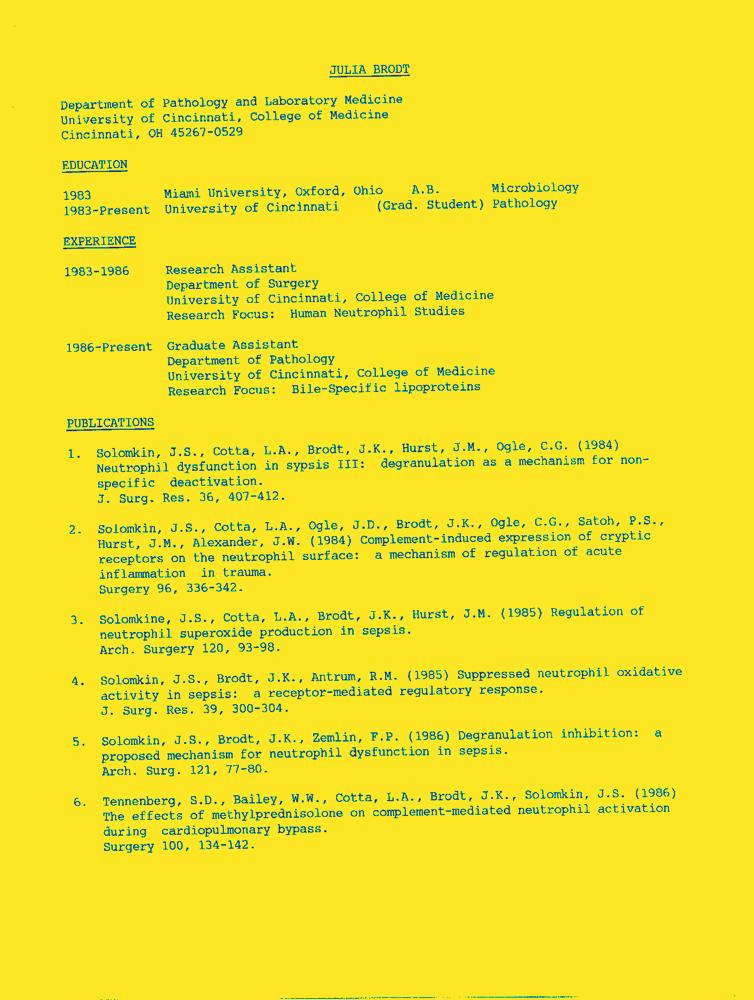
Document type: Resume-Doc